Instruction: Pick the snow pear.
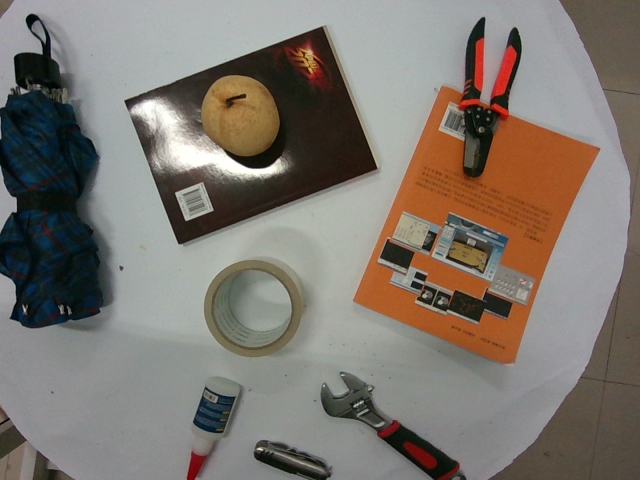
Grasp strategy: vertical